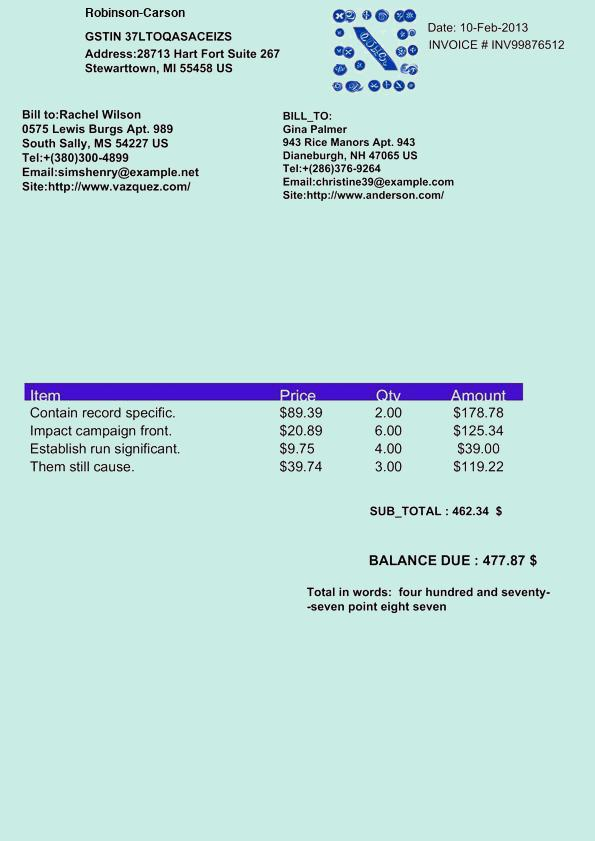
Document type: Invoice